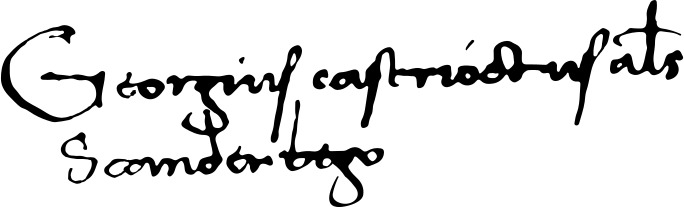
Signature of: skanderbeg